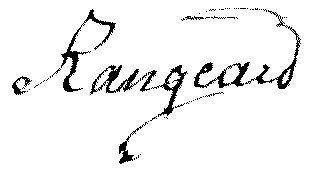
Signature of: jacques rangeard